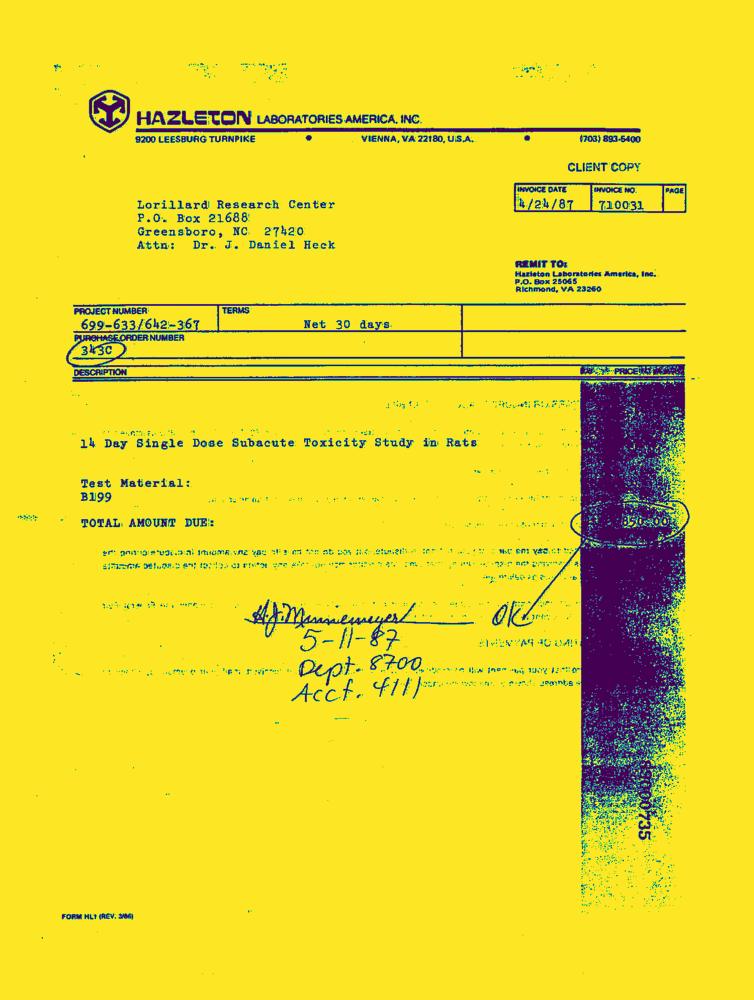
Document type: Invoice-Doc